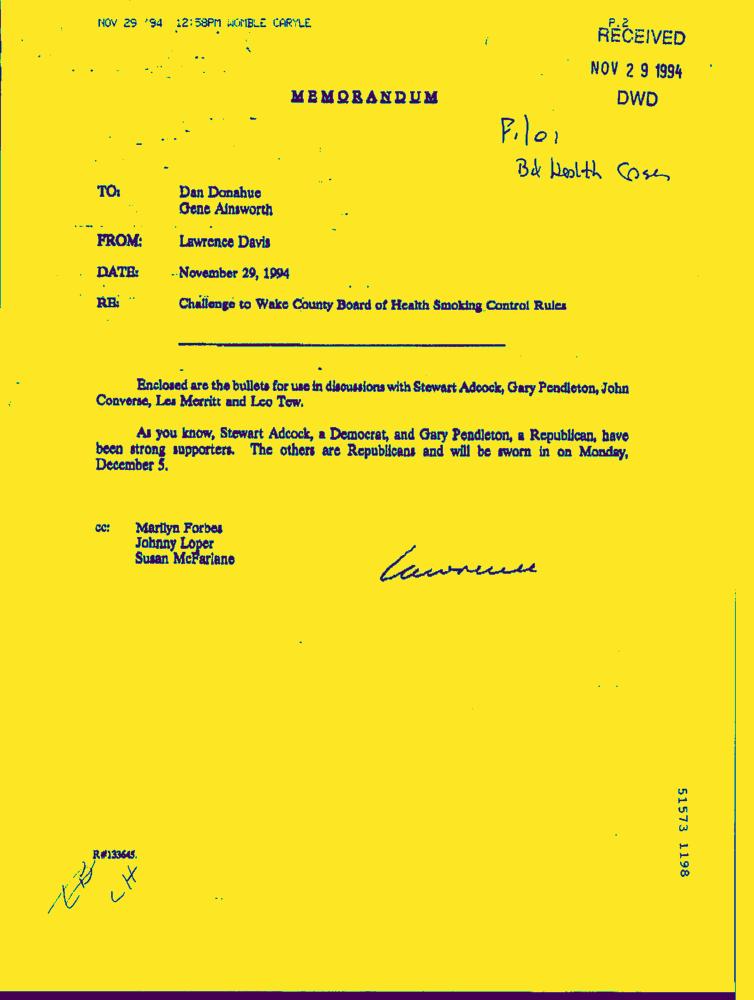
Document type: Letter-Doc